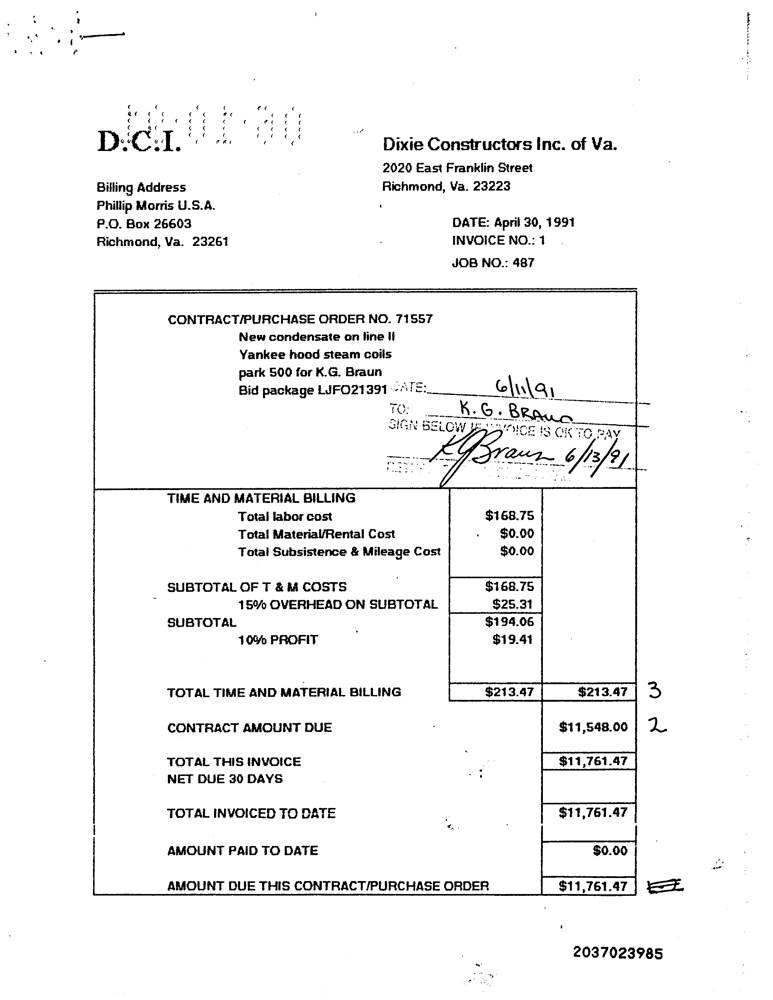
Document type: Invoice